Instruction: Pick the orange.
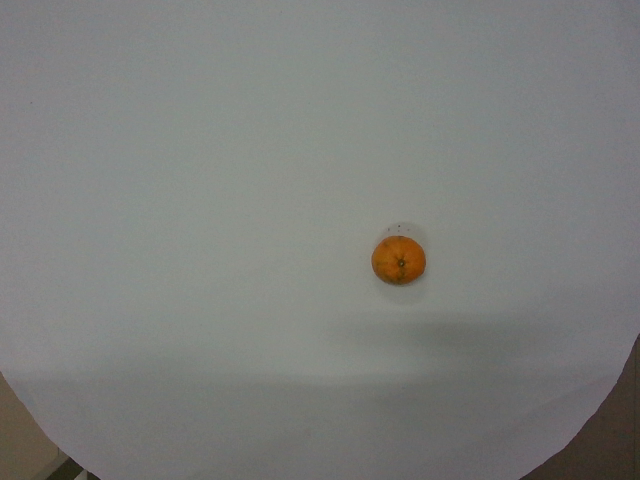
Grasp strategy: vertical